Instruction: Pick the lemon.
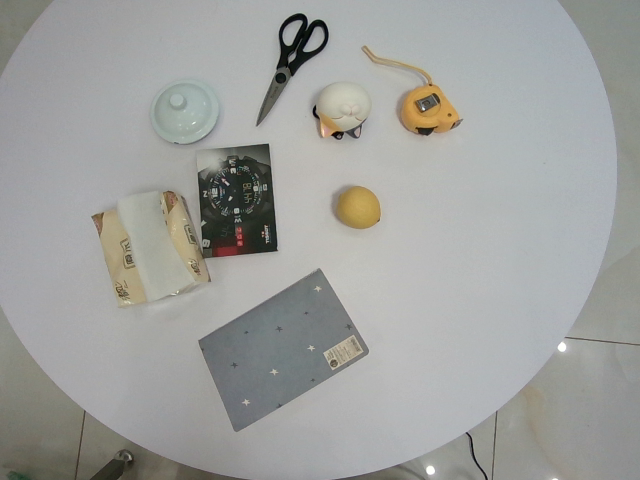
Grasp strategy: vertical